Identify and extract the amount in words, amount in numbers, payee name, cheque date, and bank name from the image.
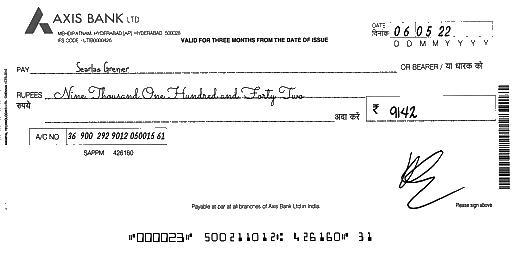
amt_in_words: Nine Thousand One Hundred and Forty Two
amt_in_figures: 9142
payee_name: Searlas Grenier
bank_name: AXIS BANK
cheque_date: 06/05/22